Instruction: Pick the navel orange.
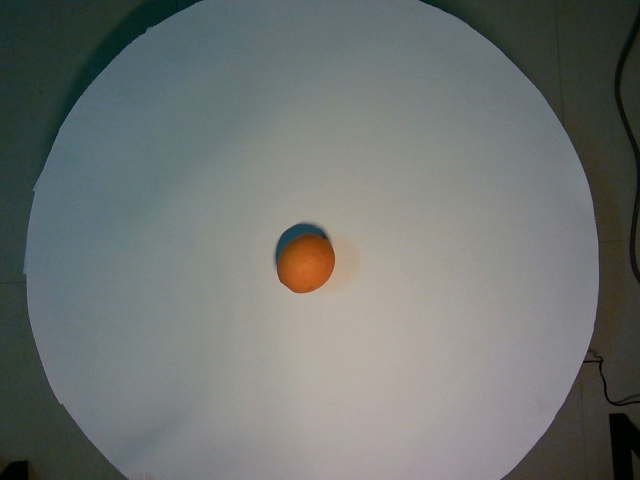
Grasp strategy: vertical